Question: What appears to be the issue?
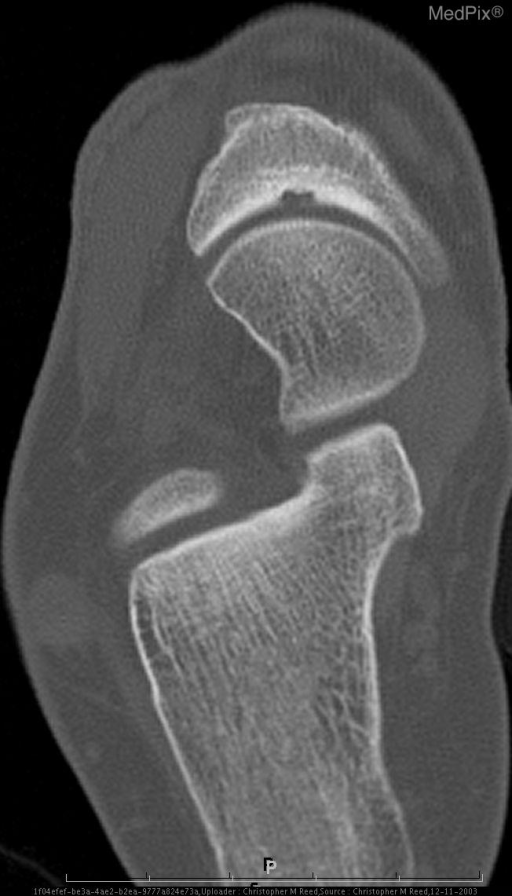
Answer: The findings suggest Axial CT with sagittal reformats through the ankle reveals cortical disruption at the proximal articular surface of the tarsal navicular bone. Multiloculated subchondral cyst adjacent to the cortical defect is noted.. Cortical disruption at the proximal articular surface of the tarsal navicular bone. Multiloculated subchondral cyst adjacent to the cortical defect is noted.. The patient might have a history of 40 year old female with chronic right dorsal mid foot pain. Patient’s symptoms were relieved with therapeutic injection of the talonavicular joint..